Can you pull out the amount in words, numerical amount, payee's name, date of the cheque, and the bank's name from the image?
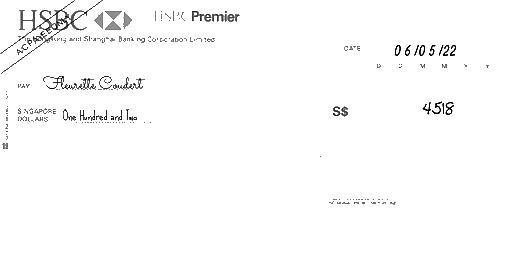
amt_in_words: One Hundred and Two
amt_in_figures: 4518
payee_name: Fleurette Coudert
bank_name: HSBC
cheque_date: 06/05/22